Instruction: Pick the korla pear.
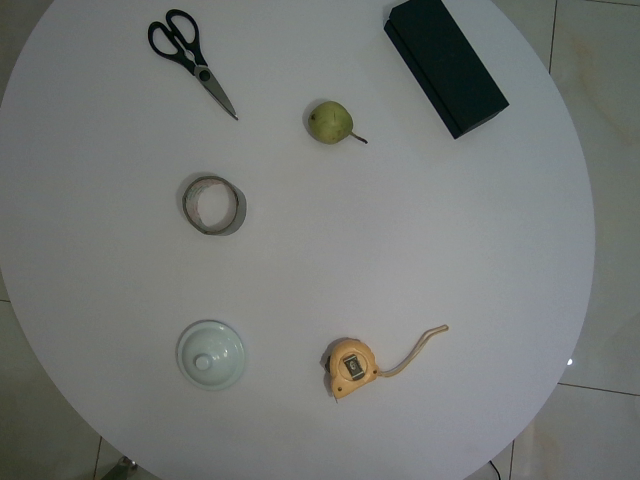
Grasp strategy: vertical